Question: What is the property identification or parcel number listed?
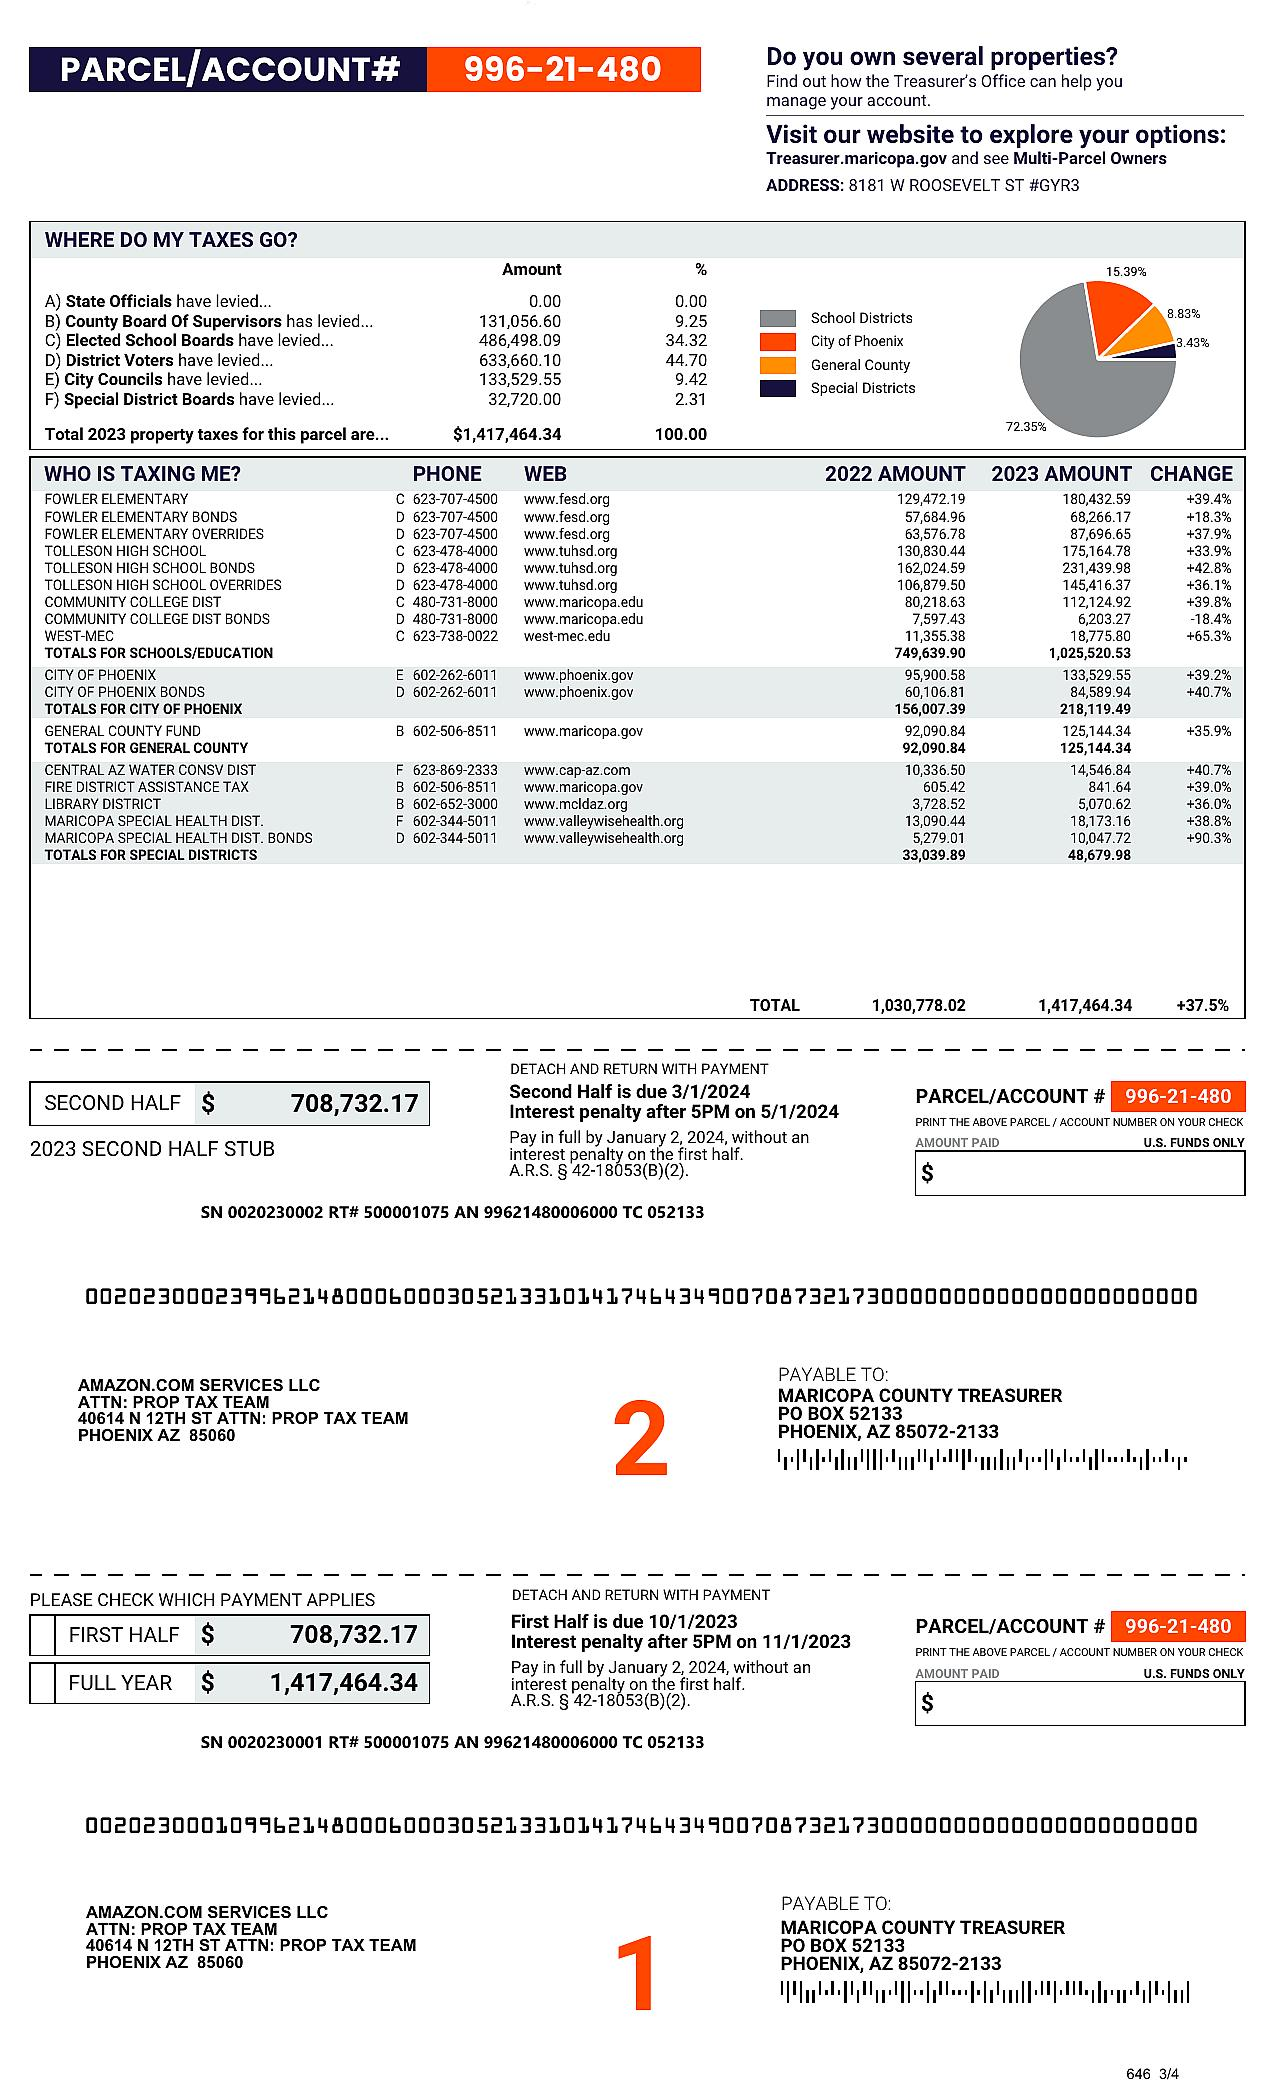
Answer: "996-21-480"